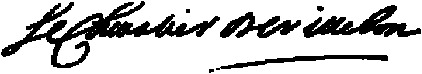
Signature of: joseph robineau de villebon